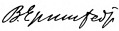
Signature of: victor jernstedt